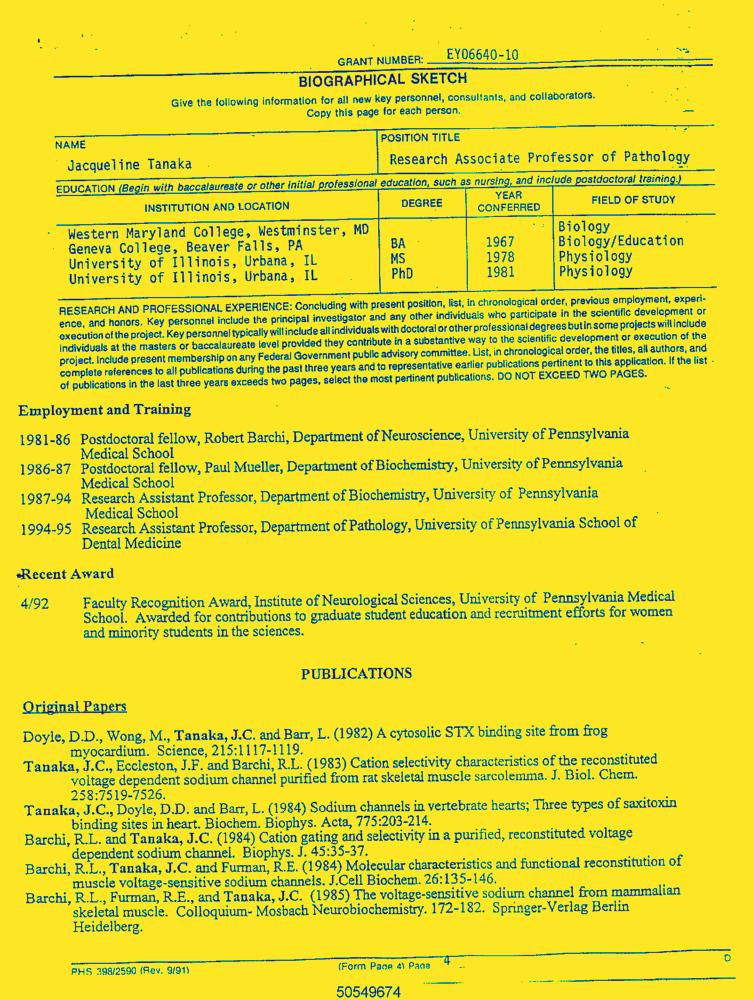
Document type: Resume-Doc